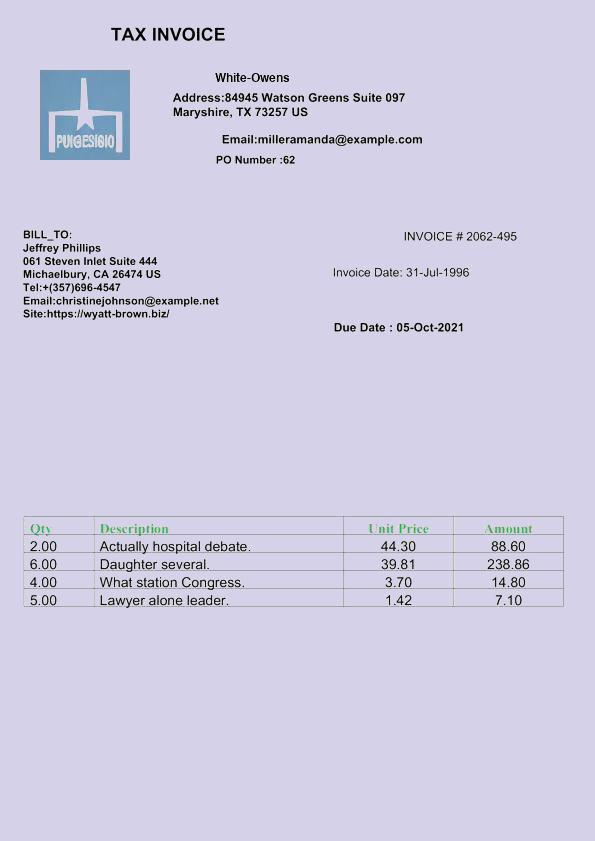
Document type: Invoice